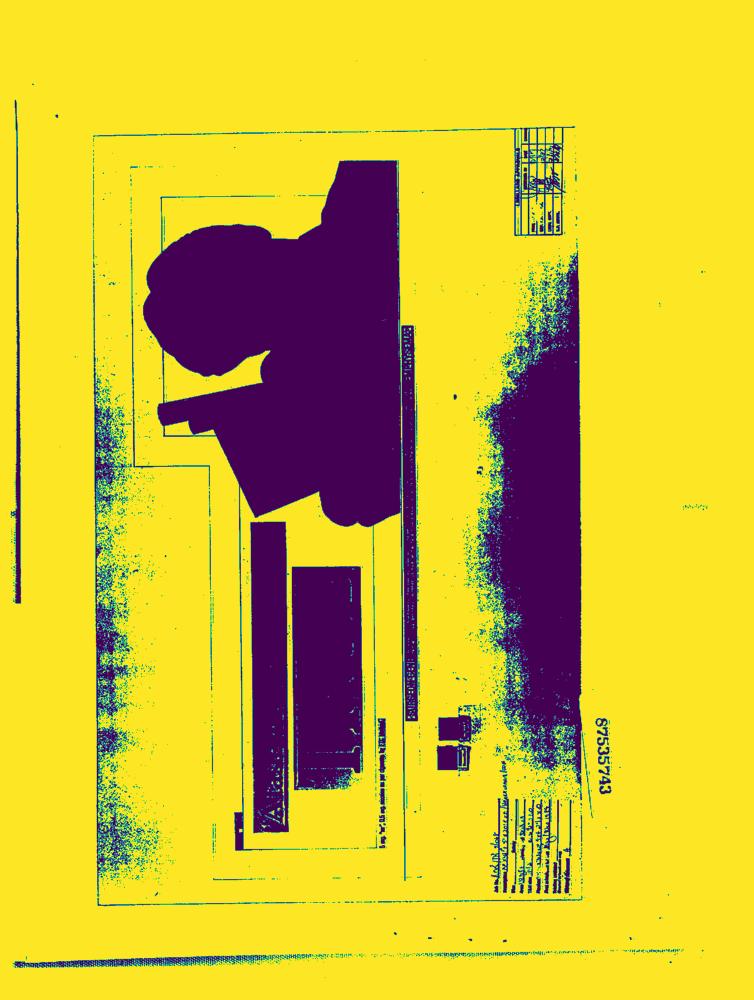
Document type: AD